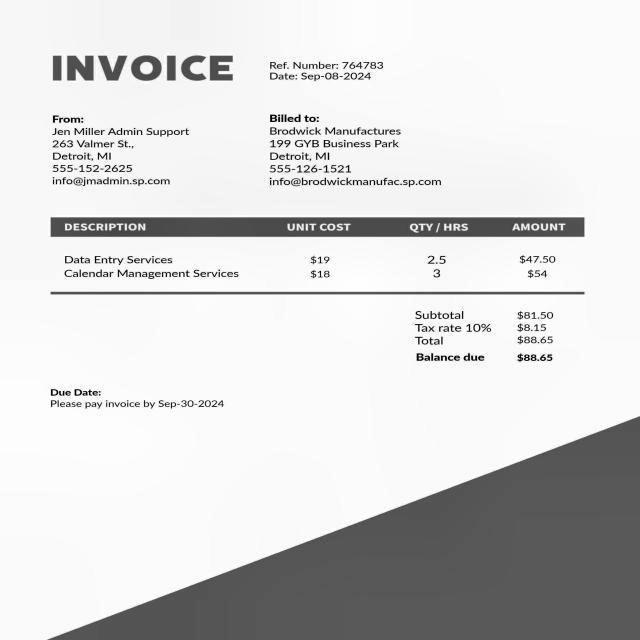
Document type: Invoice